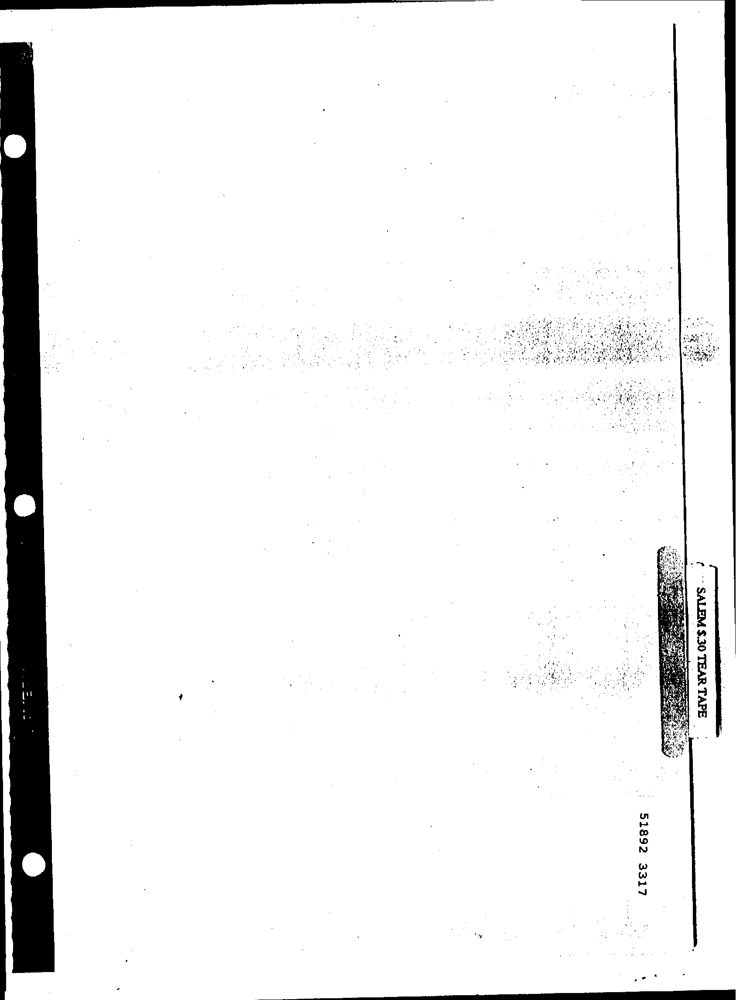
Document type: Invoice